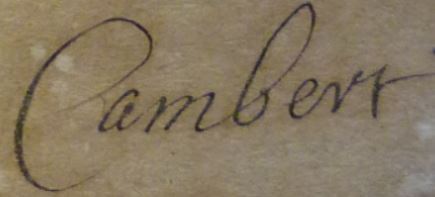
Signature of: robert cambert